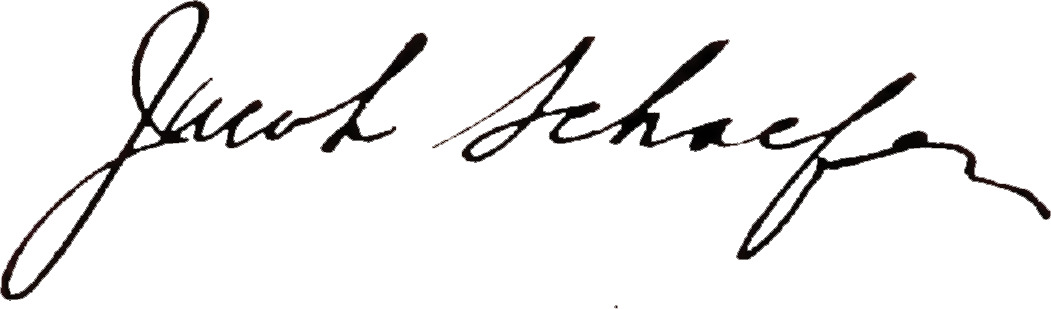
Signature of: jacob schaefer sr